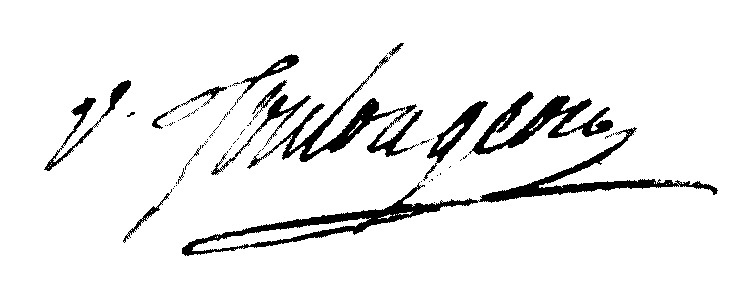
Signature of: françois emmanuel toulongeon